Question: What might the diagnosis be?
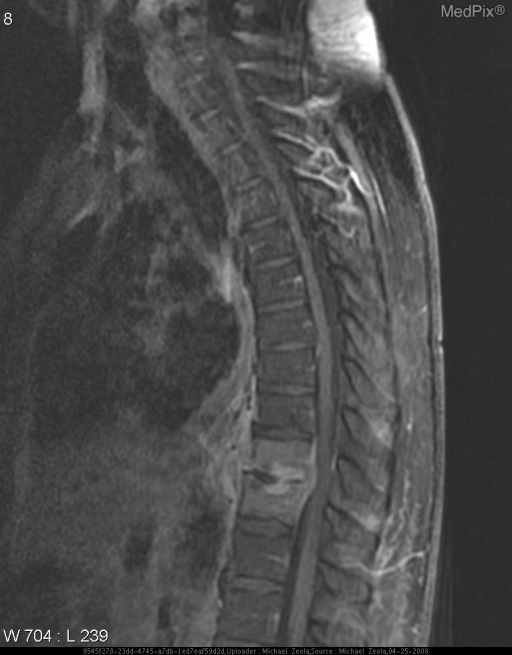
Answer: The possible diagnosis includes 1. Discitis/osteomyelitis
2. Pott's Disease
3. DJD
4. Metastatic cancer.